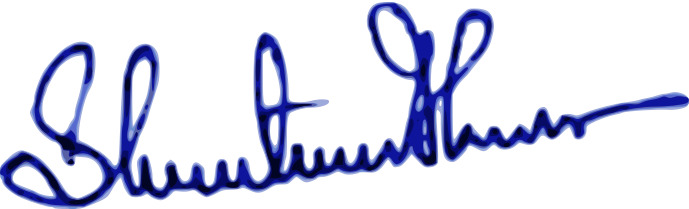
Signature of: shantanu thakur